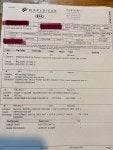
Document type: Invoice